Question: How is the history relevant to the case?
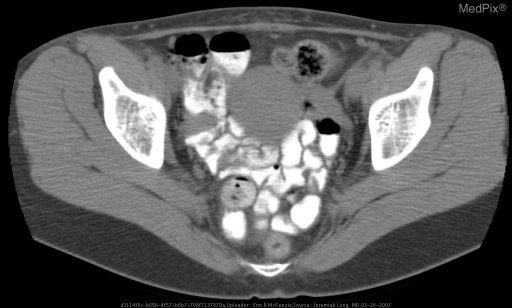
Answer: The patient's history of 42 year old female with a 10 day history of lower abdominal/pelvic pain and dysuria despite antibiotic therapy for presumed cystitis is key in understanding the case.